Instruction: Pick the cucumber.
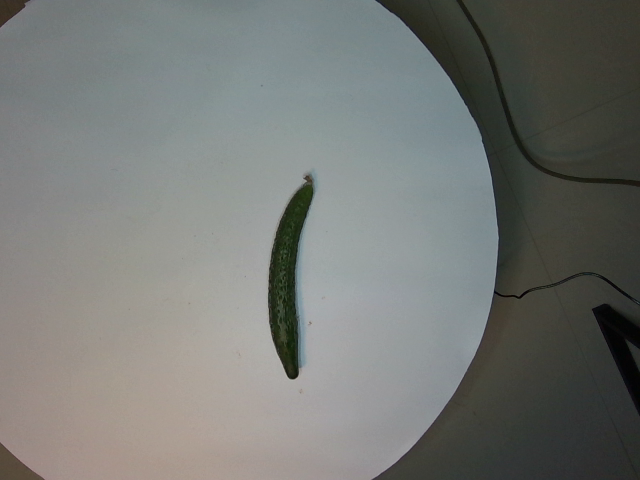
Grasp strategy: vertical